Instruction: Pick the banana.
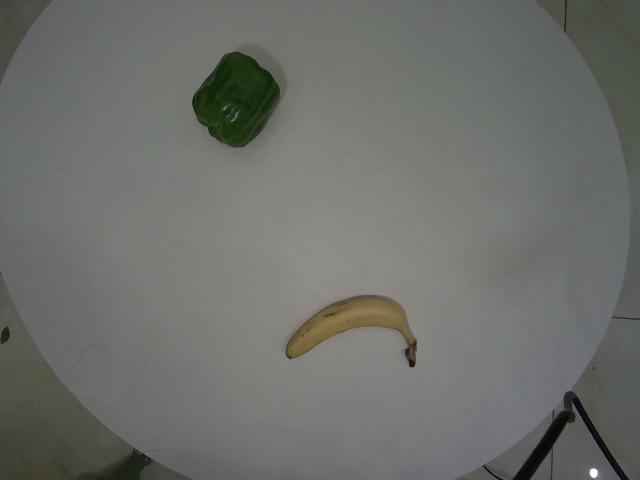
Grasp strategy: vertical